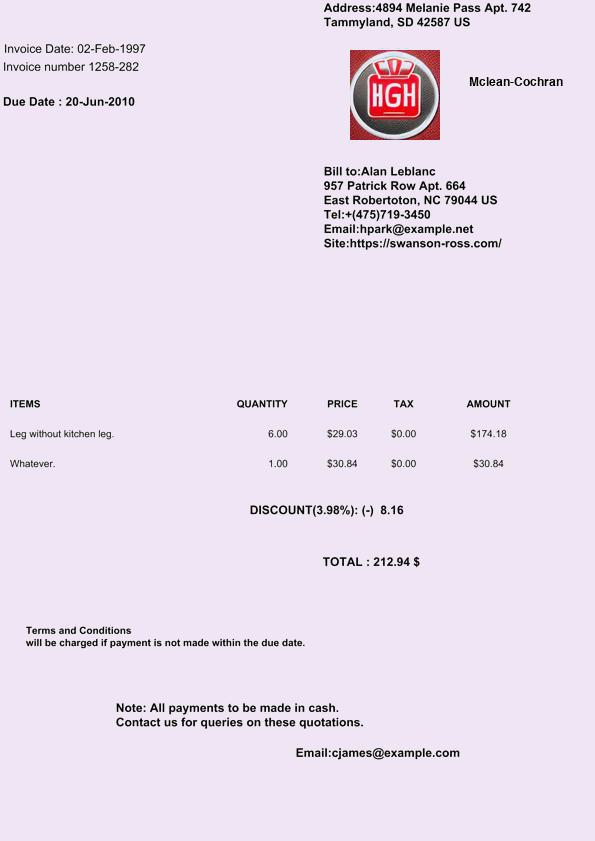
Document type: Invoice